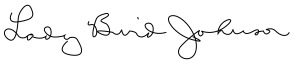
Signature of: lady bird johnson